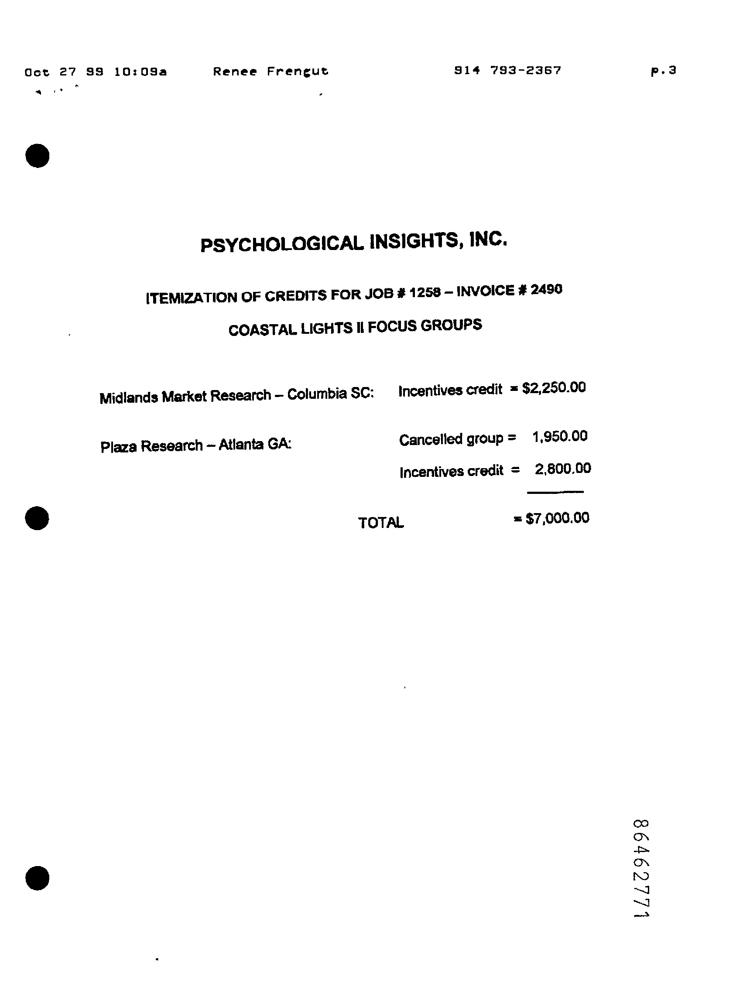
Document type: Invoice